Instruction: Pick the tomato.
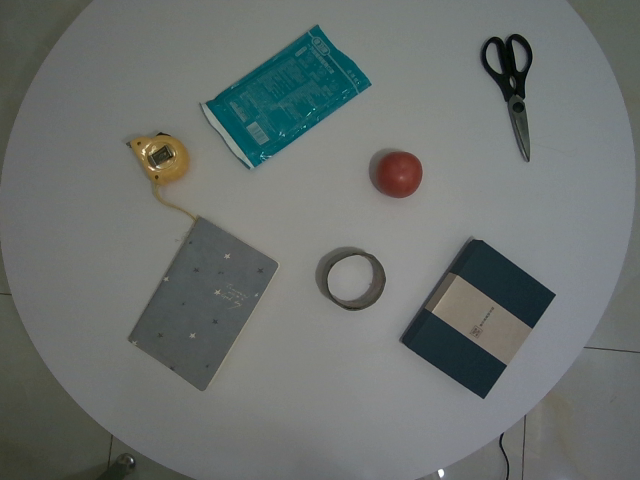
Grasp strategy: vertical